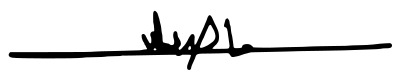
Signature of: q110961644